Question: What is the mailing or notice date provided in the document?
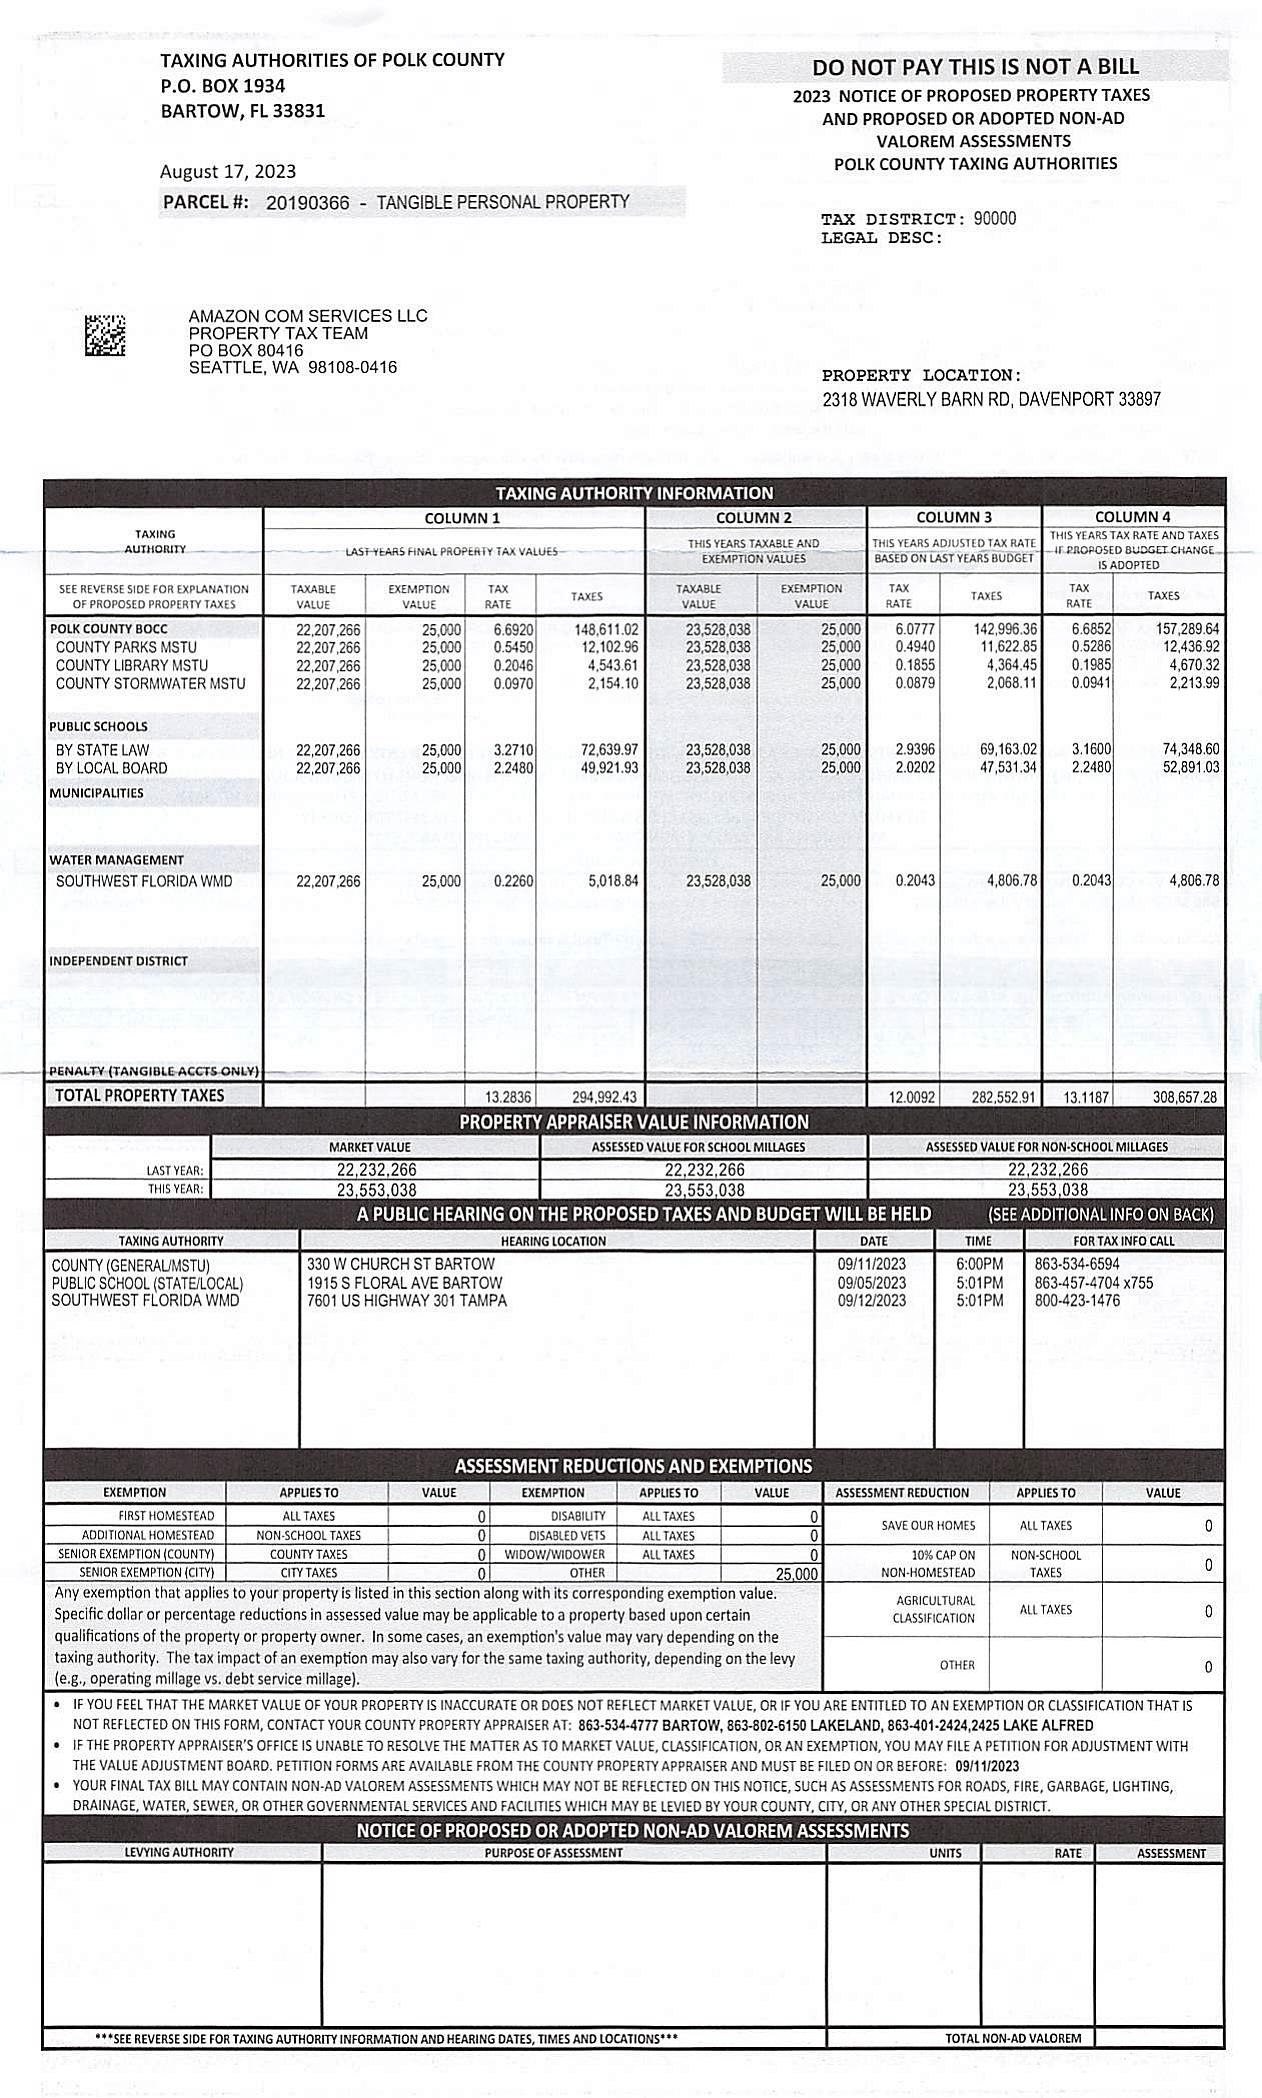
Answer: "17-Aug-23"